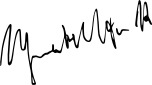
Signature of: margherita hack